Question: What is the date of the hearing as scheduled in the document?
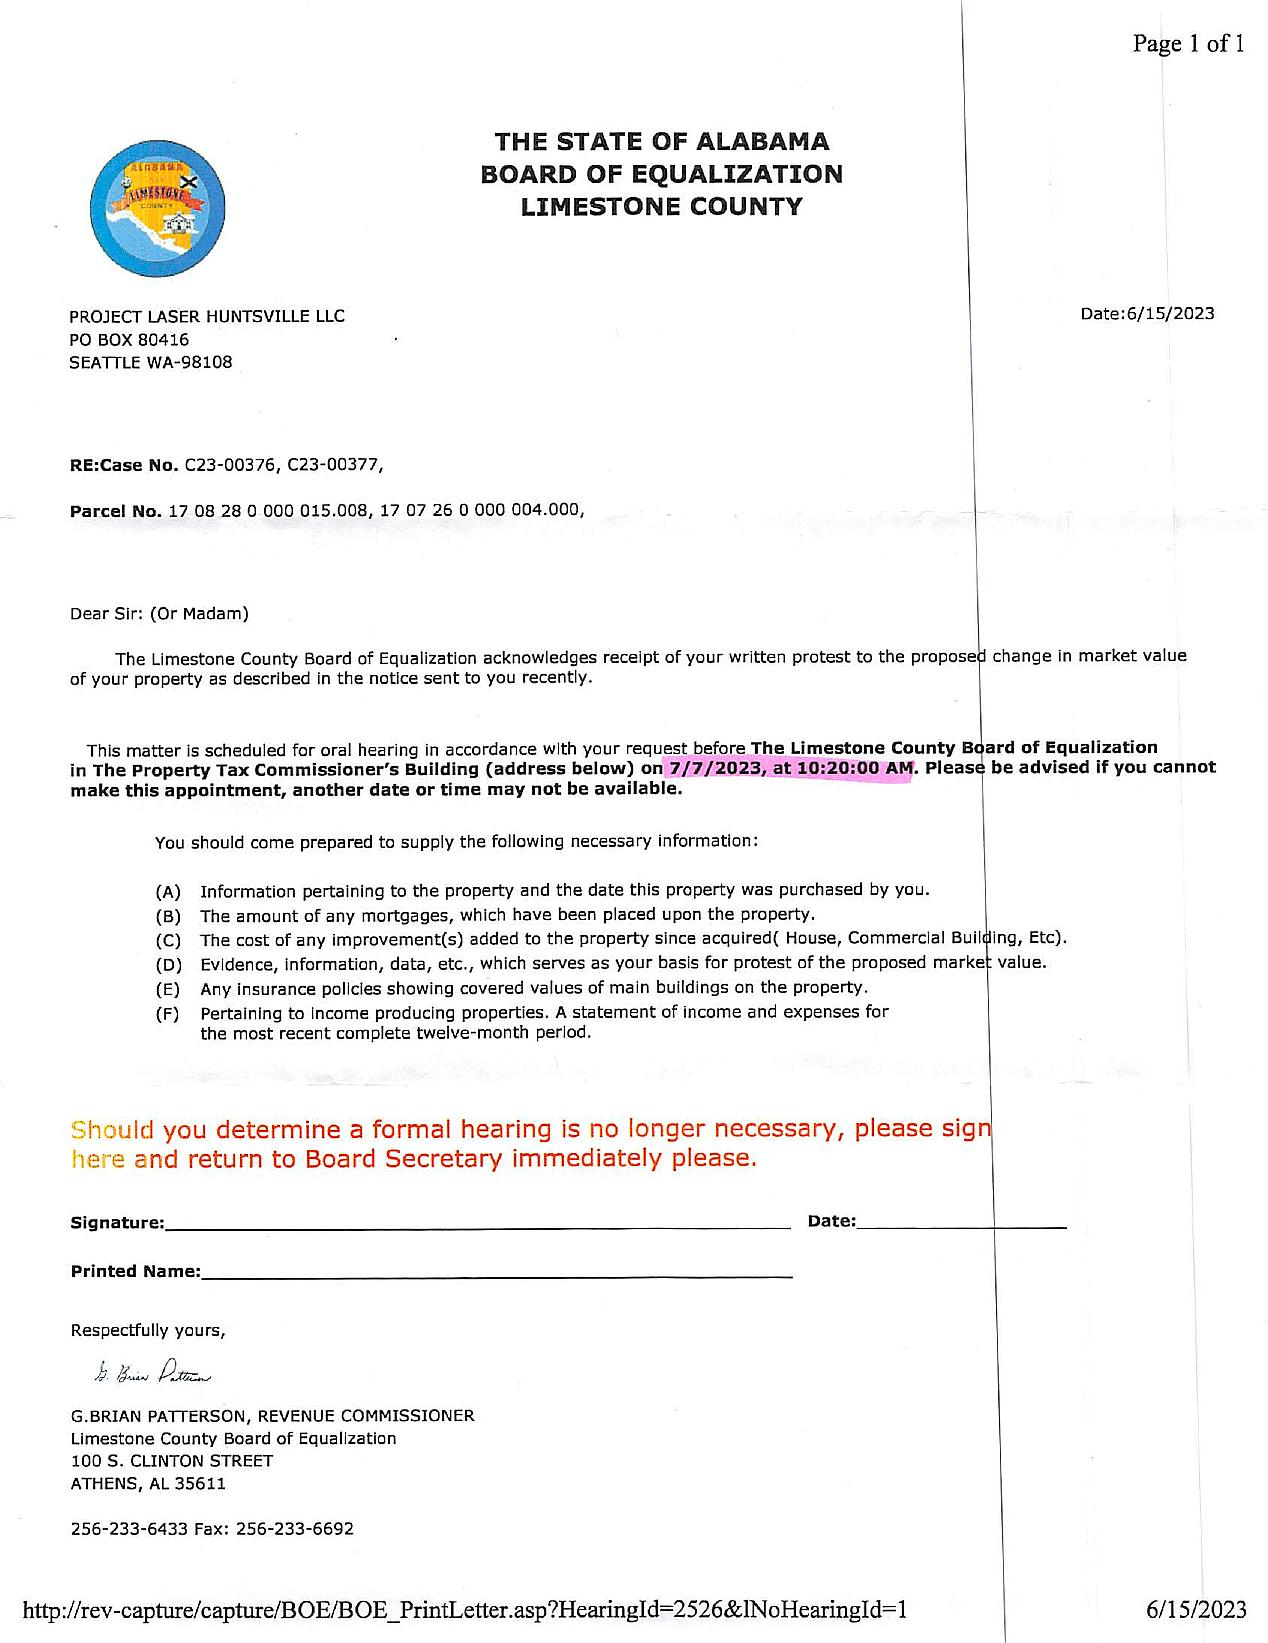
Answer: "7/7/2023, at 10:20:00 AM"